Question: What do the imaging results show?
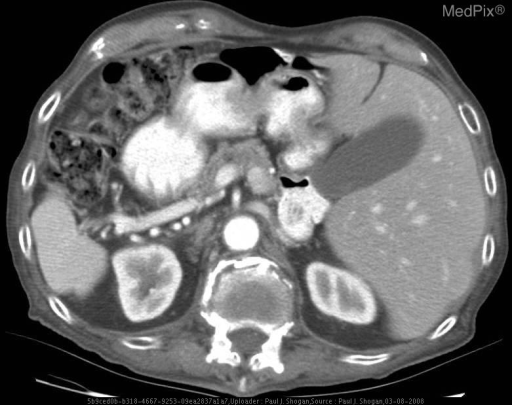
Answer: The imaging shows Chest radiography demonstrates dextrocardia with the cardiac apex pointing to the right.  There is a right-sided aortic arch, associated with slight deviation of the distal trachea to the left.   A loop of bowel projects in the right upper quadrant of the abdomen. The minor fissure is on the left side.  There is no evidence of bronchiectasis.

Contrast enhanced CT at the level of the origin of the great vessels demonstrates mirror-image branching of the great vessels; a left-sided superior vena cava; and a contrast filled esophagus posterior to the trachea.

Contrast enhanced CT at the level of the diaphragm demonstrates reversal of the normal cardiac anatomy.  Note that the cardiac apex and descending aorta are on the right, and the inferior vena cava is on the left side.

Contrast enhanced CT of the upper abdomen show mirror-image anatomy of the viscera.  The liver, gallbladder, and inferior vena cava are all left-sided.  The stomach, spleen, and aorta are right-sided structures.

Contrast enhanced CT at the level of the iliac crests demonstrates a left-sided inferior vena  cava, and a right-sided abdominal aorta.

Maximal Intensity Projection demonstrates the right-sided aortic arch, left-sided superior vena cava, dextrocardia, right-sided contrast filled stomach, and left sided liver, and gallbladder.

Contrast enhanced CT with lung windowing and leveling, demonstrates normal lung parenchyma without evidence of bronchiectasis.  Additionally, mirror-image anatomy is evident with a left-sided minor fissure, the pulmonary outflow tract and aortic root are in reversed position, and the left pulmonary artery is seen crossing the mediastinum anterior to the esophagus and left main bronchi. Contrast enhanced axial CT image of the upper abdomen demonstrates mirror-image anatomy of the viscera.  The liver, gallbladder, and inferior vena cava are all left-sided.  The stomach, spleen, and aorta are right-sided structures..